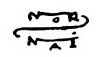
Signature of: ignacia zabalo ballarin